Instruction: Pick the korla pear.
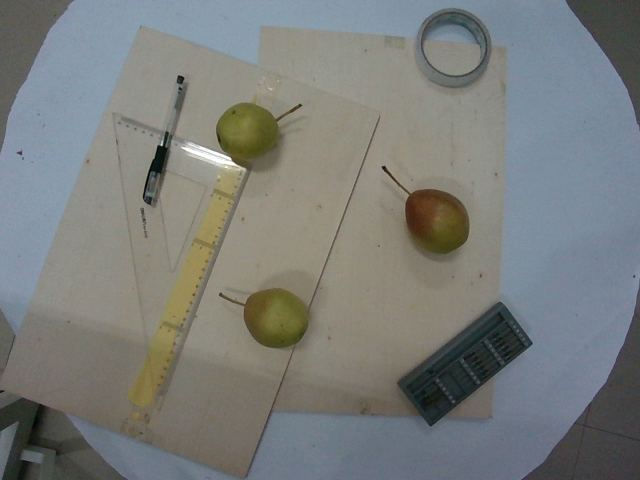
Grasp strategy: vertical